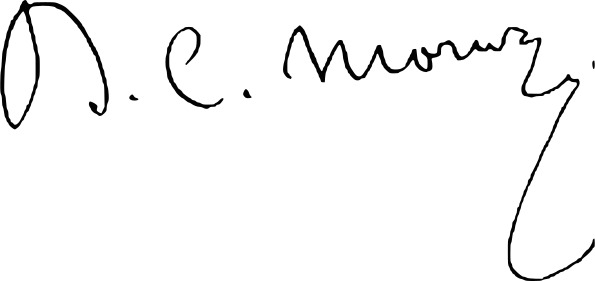
Signature of: dumitru c moruzi